Question: What type of tax is indicated in the document, personal property or real estate?
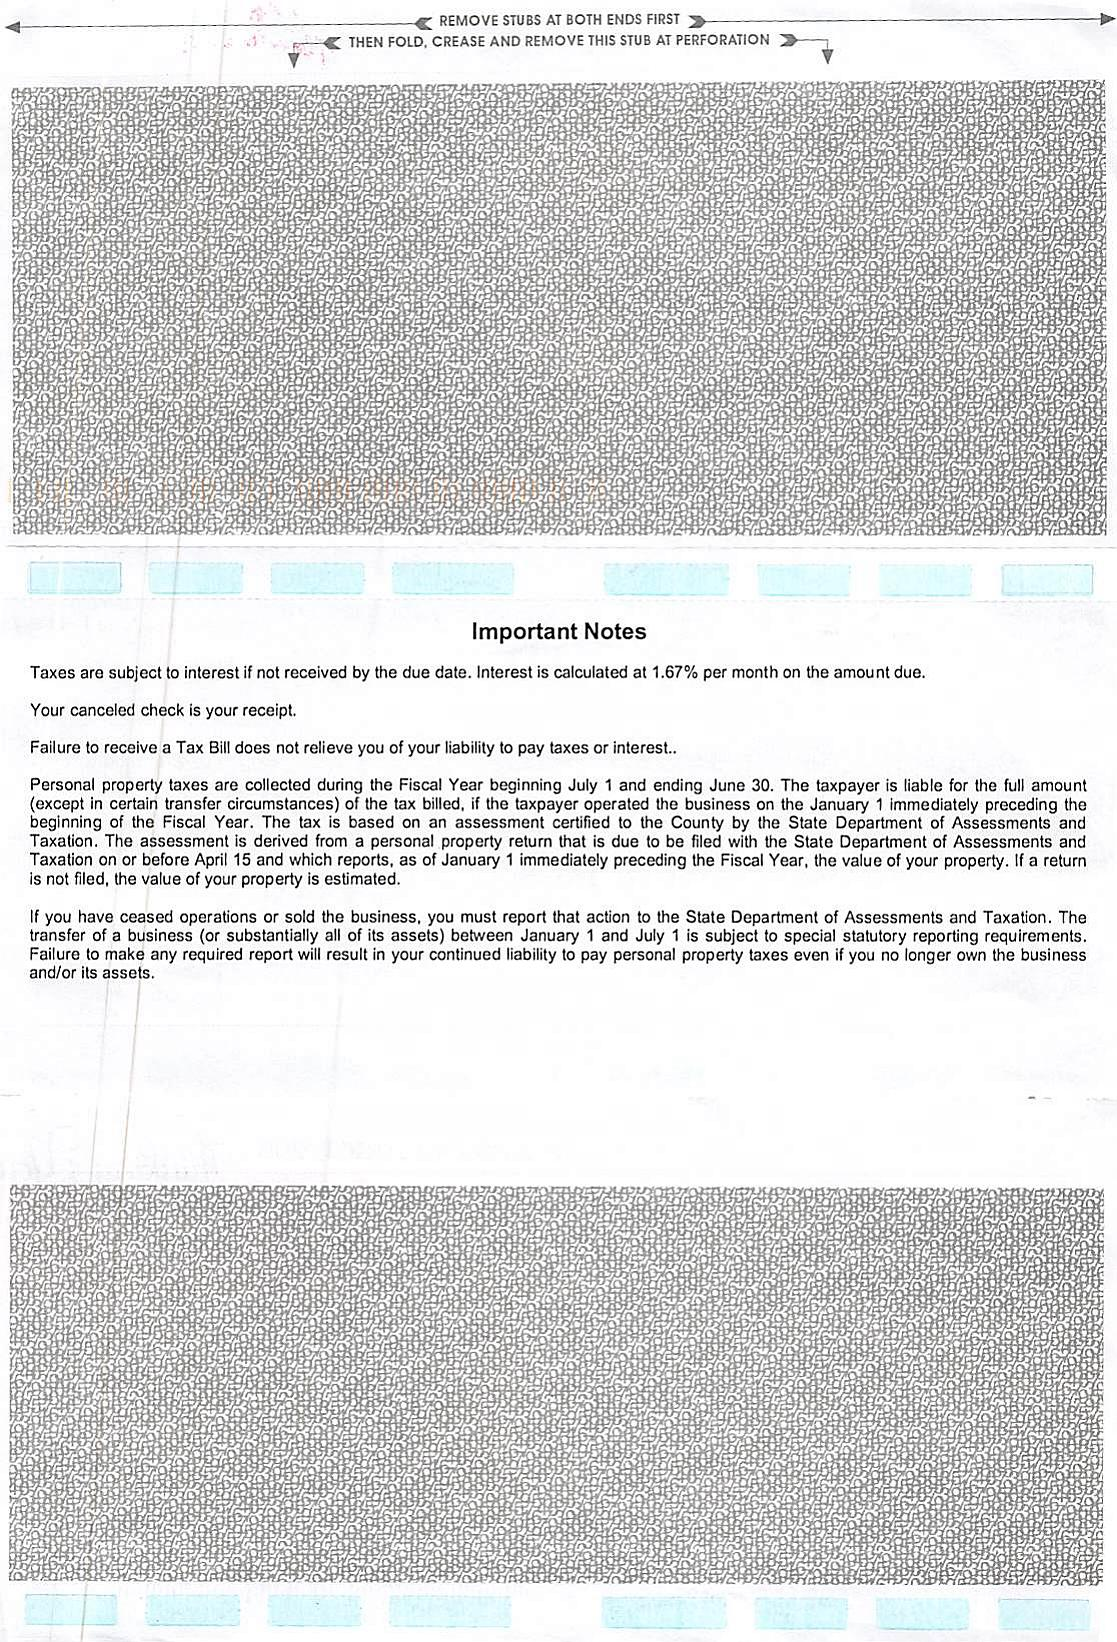
Answer: "Personal property taxes"